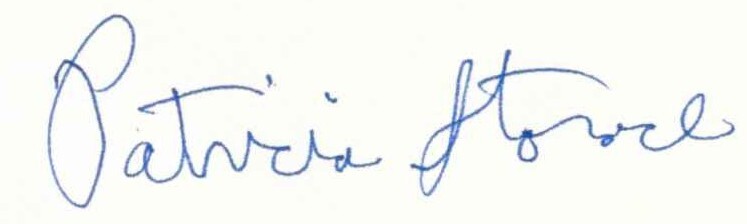
Signature of: patricia storace